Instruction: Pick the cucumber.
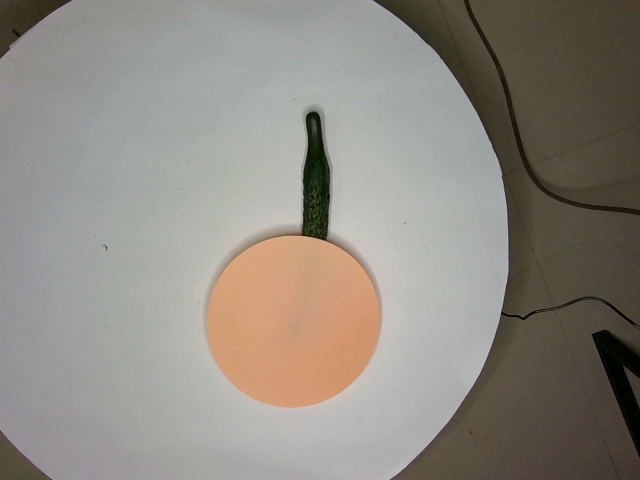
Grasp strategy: vertical